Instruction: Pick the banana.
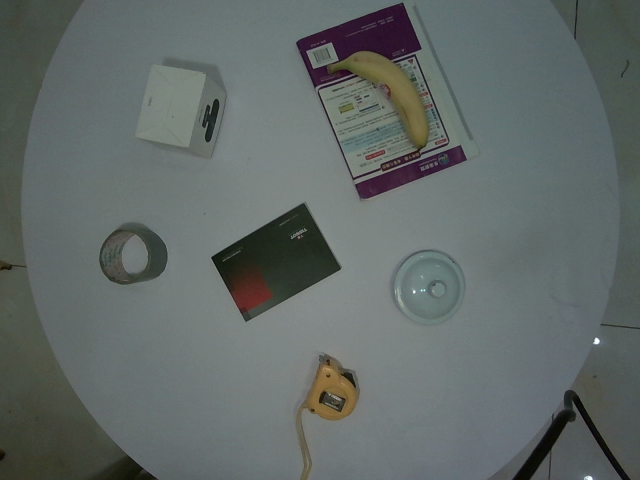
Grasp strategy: vertical